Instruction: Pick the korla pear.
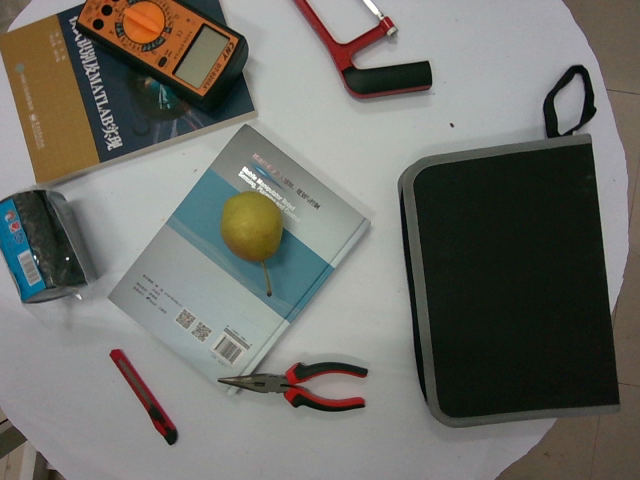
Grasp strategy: vertical